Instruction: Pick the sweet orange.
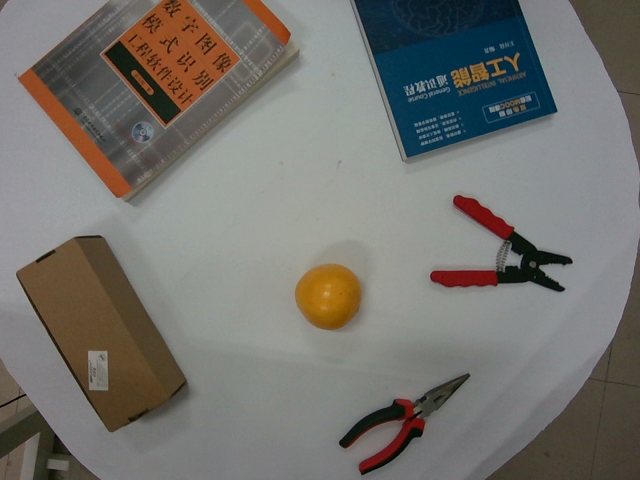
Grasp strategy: vertical